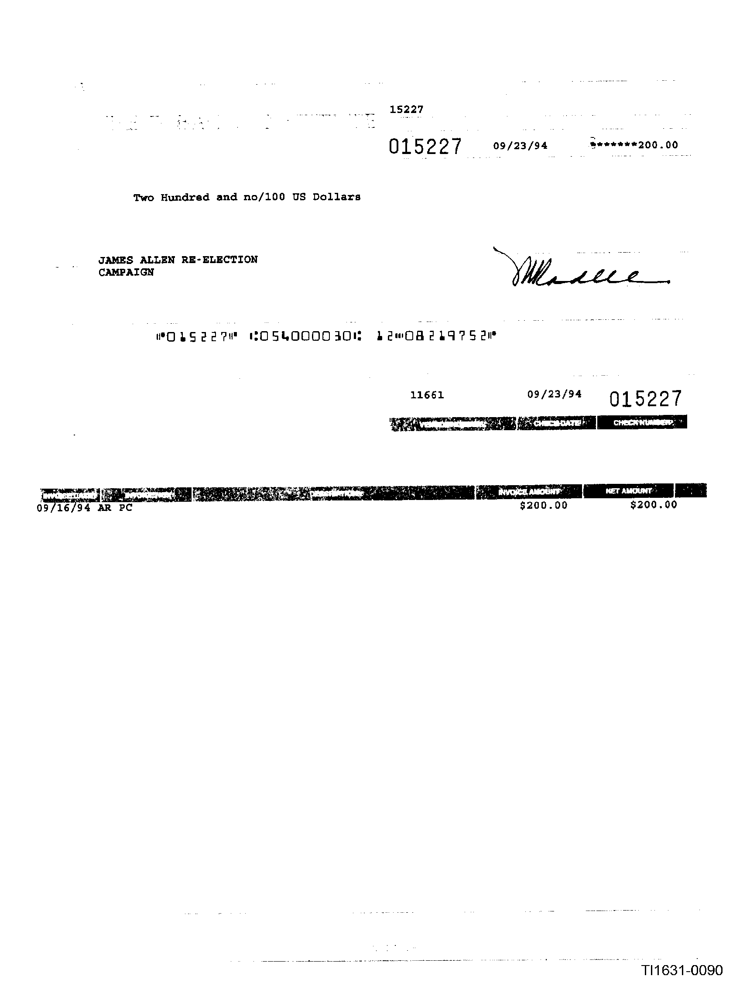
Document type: Invoice